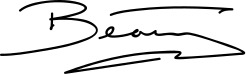
Signature of: beatrix of the netherlands